Question: What is the appraised value of the property as recorded in the document?
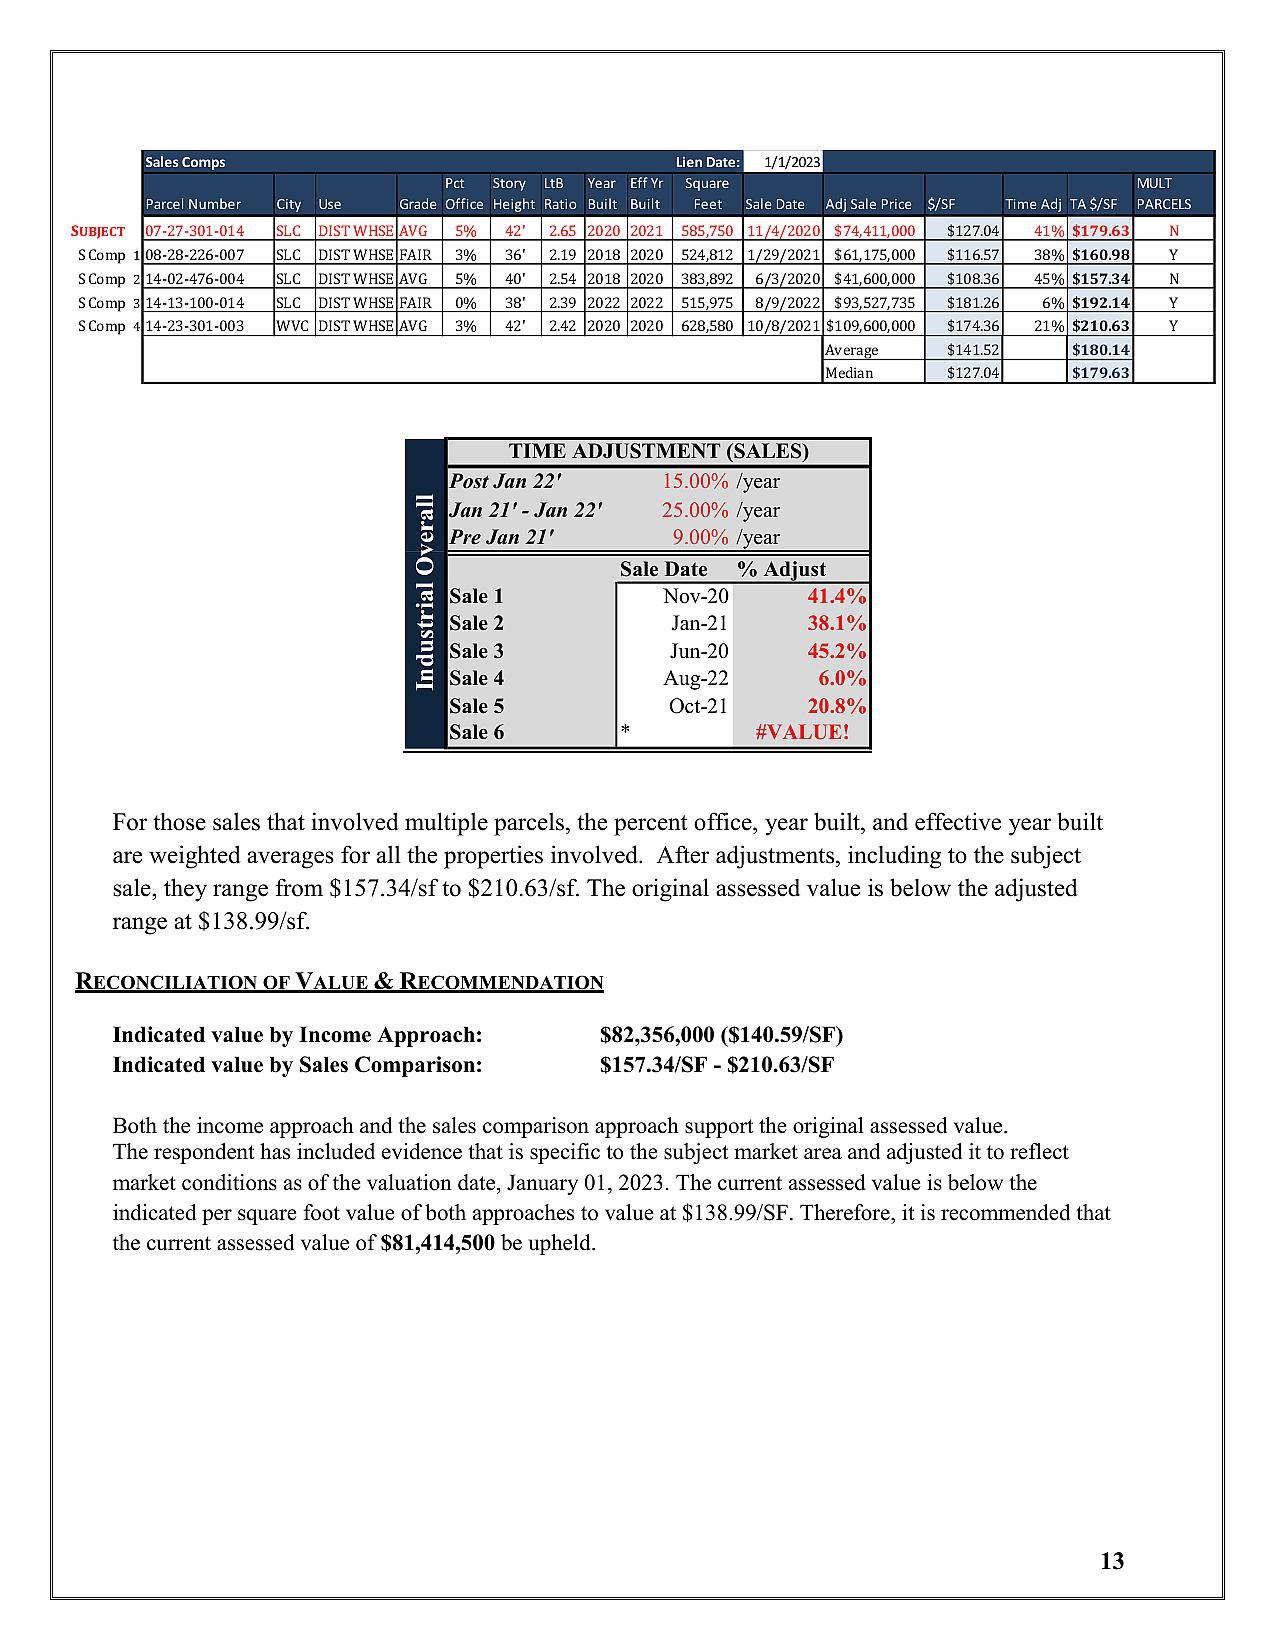
Answer: "$28,580 "